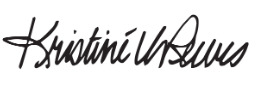
Signature of: kristine reeves